Question: What jurisdiction, city, or county is the document associated with?
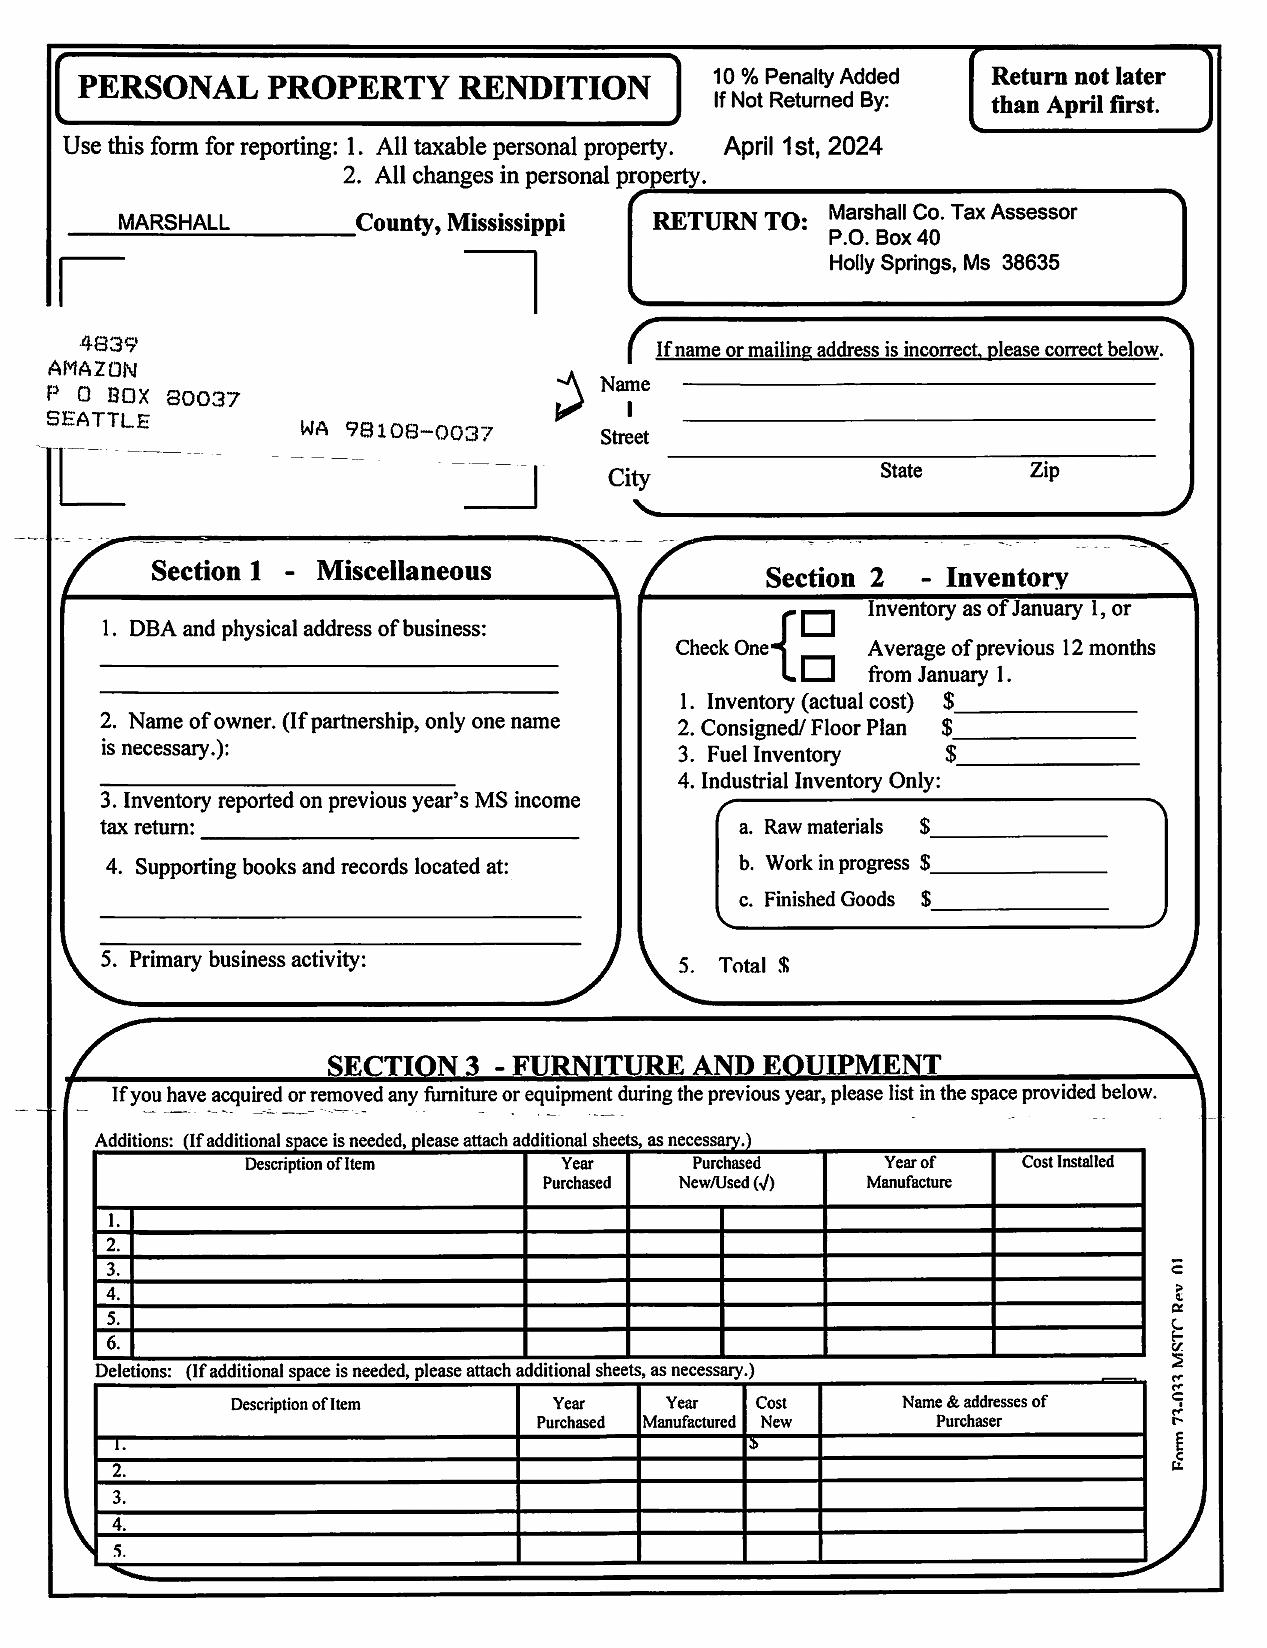
Answer: "MARSHALL County"